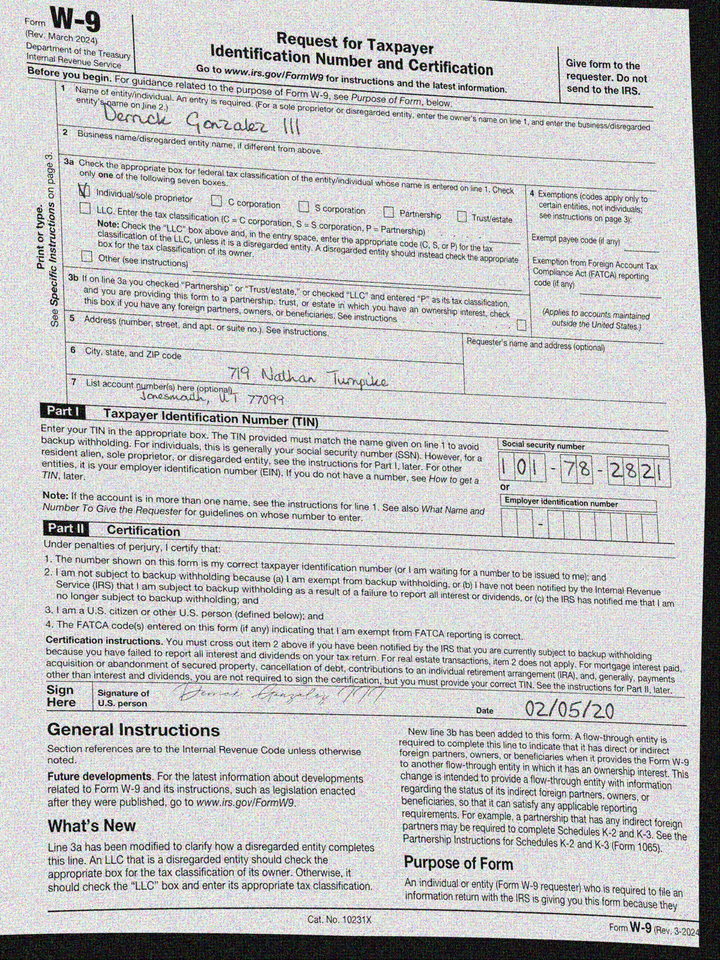
adr1: 719 Nathan Turnpike
adr2: Jonesmouth, UT 77099
cbx: yes
ssn: 101782821
enm: Derrick Gonzalez III
sdt: 02/05/20